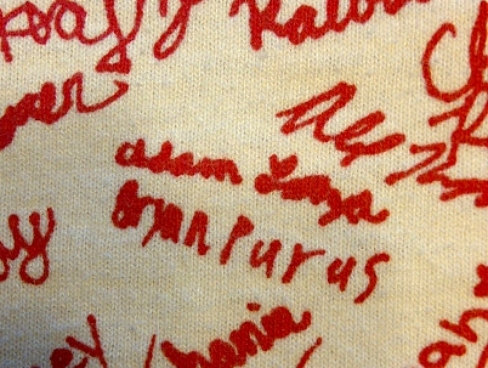
Signature of: adam lanza